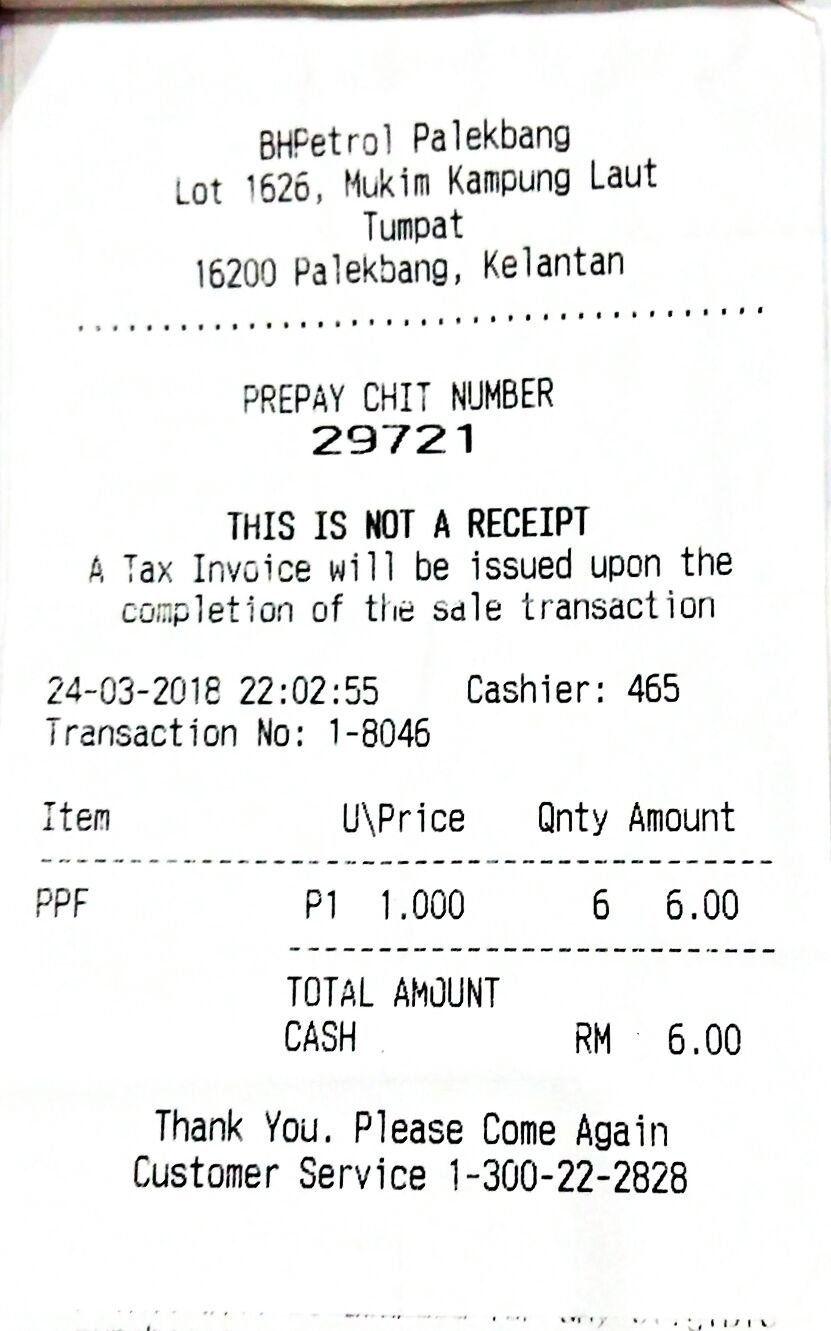
BHPETROL PALEKBANG
LOT 1626, MUKIM KAMPUNG LAUT
TUMPAT
16200 PALEKBANG, KELANTAN
PREPAY CHIT NUMBER
29721
THIS IS NOT A RECEIPT
A TAX INVOICE WILL BE ISSUED UPON THE
COMPLETION OF THE SALE TRANSACTION
24-03-2018 22:02:55
CASHIER : 465
TRANSACTION NO: 1-8046
ITEM
U\PRICE
QNTY AMOUNT
PPF
P1
1.000
6
6.00
TOTAL AMOUNT
CASH
RM
THANK YOU. PLEASE COME AGAIN
CUSTOMER SERVICE 1-300-22-2828
6.00